Question: What is the property identification or parcel number listed?
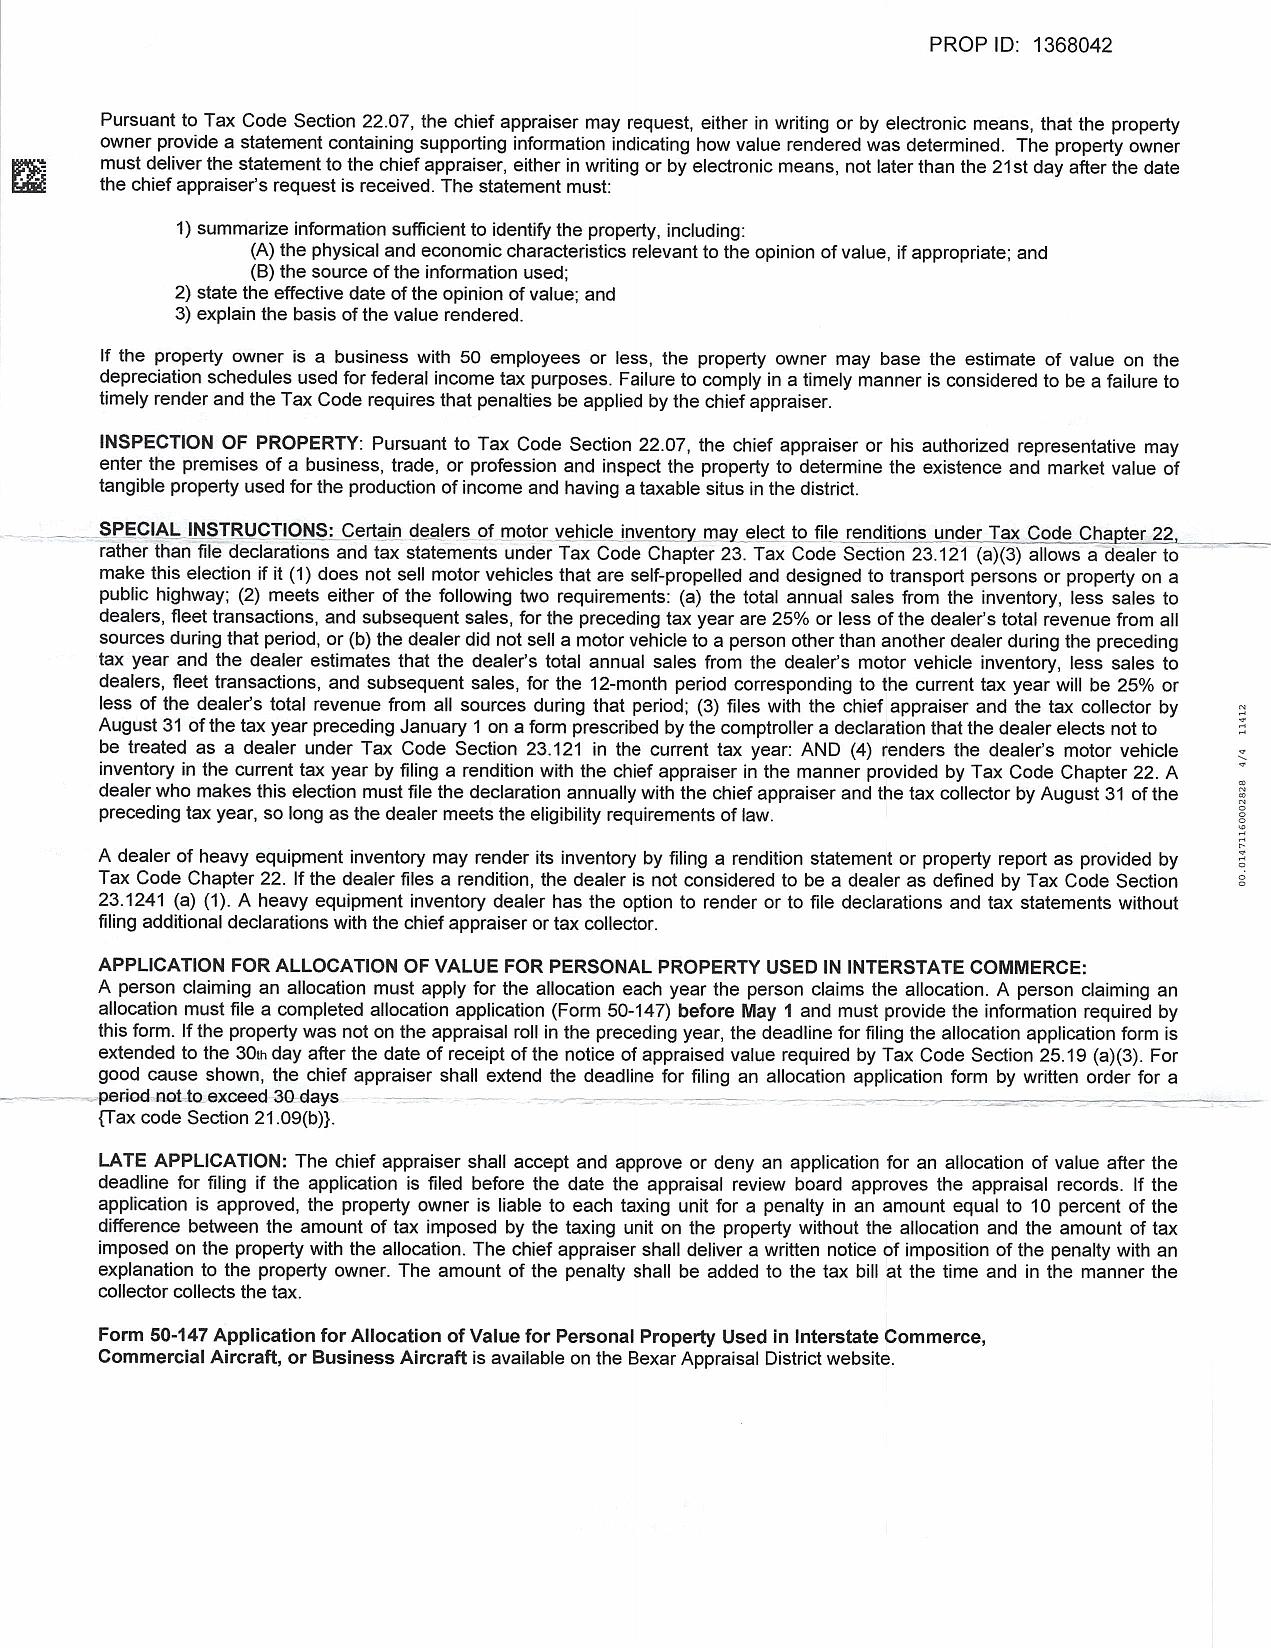
Answer: "1368042"